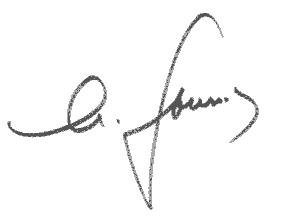
Signature of: alain gournac